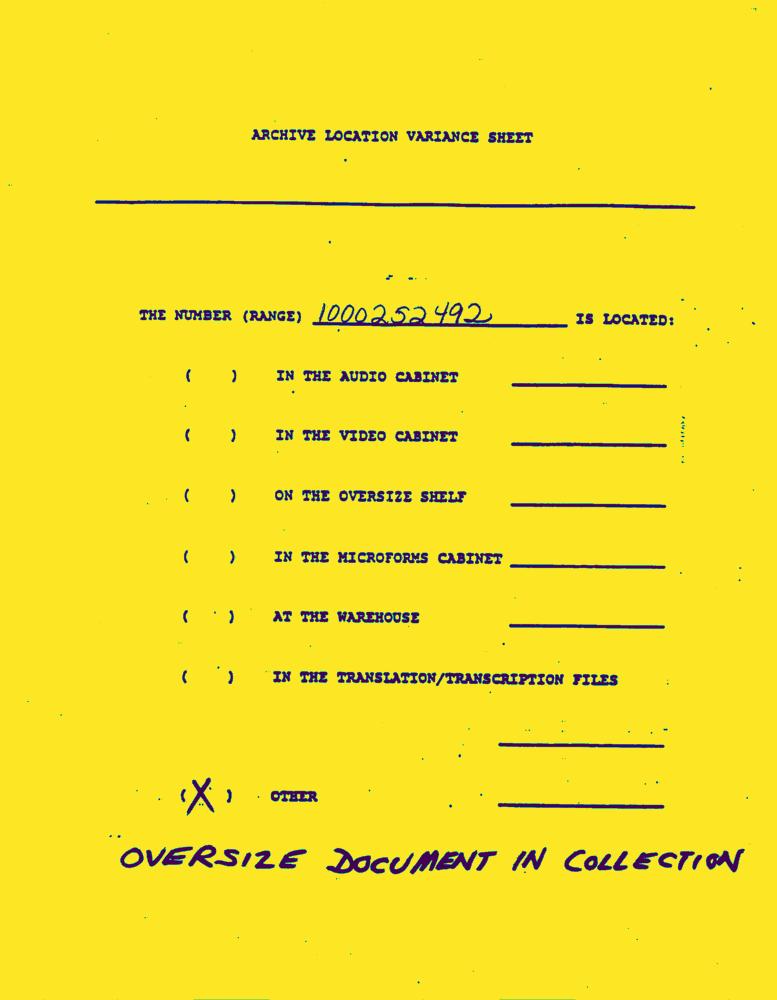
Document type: News-Article